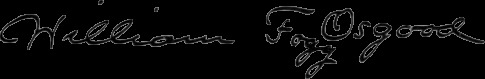
Signature of: william fogg osgood